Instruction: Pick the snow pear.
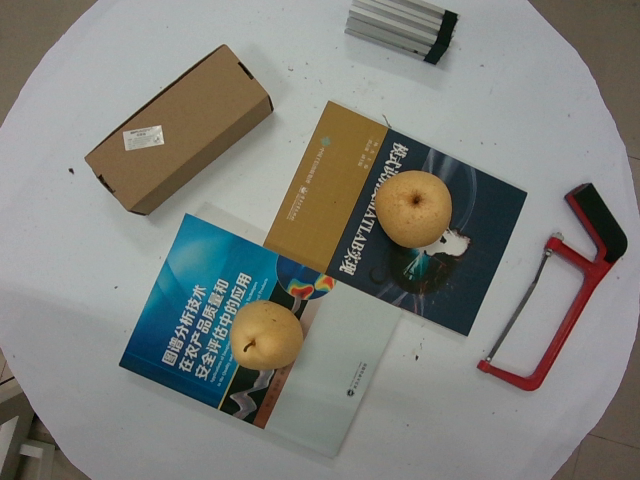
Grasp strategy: vertical